Question: How does the patient history play a role?
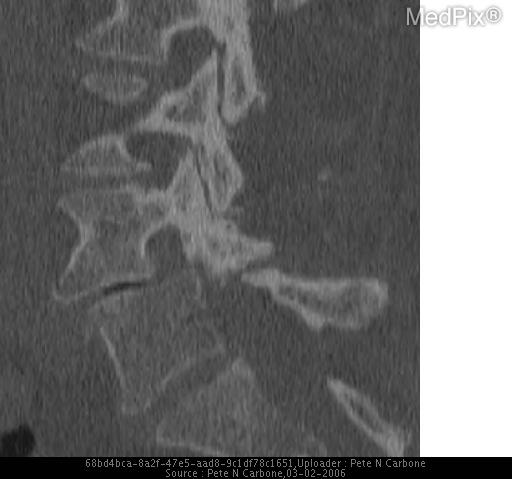
Answer: The patient's history of 51 year-old Caucasian female with progressive low back pain. is key in understanding the case.